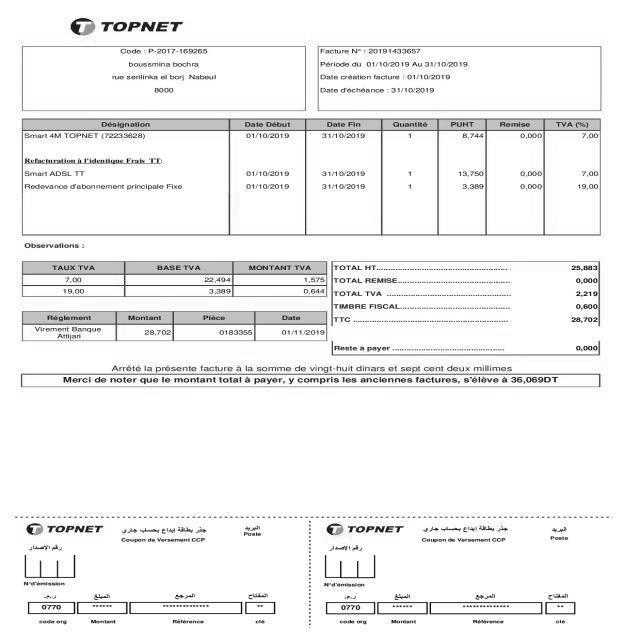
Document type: Invoice